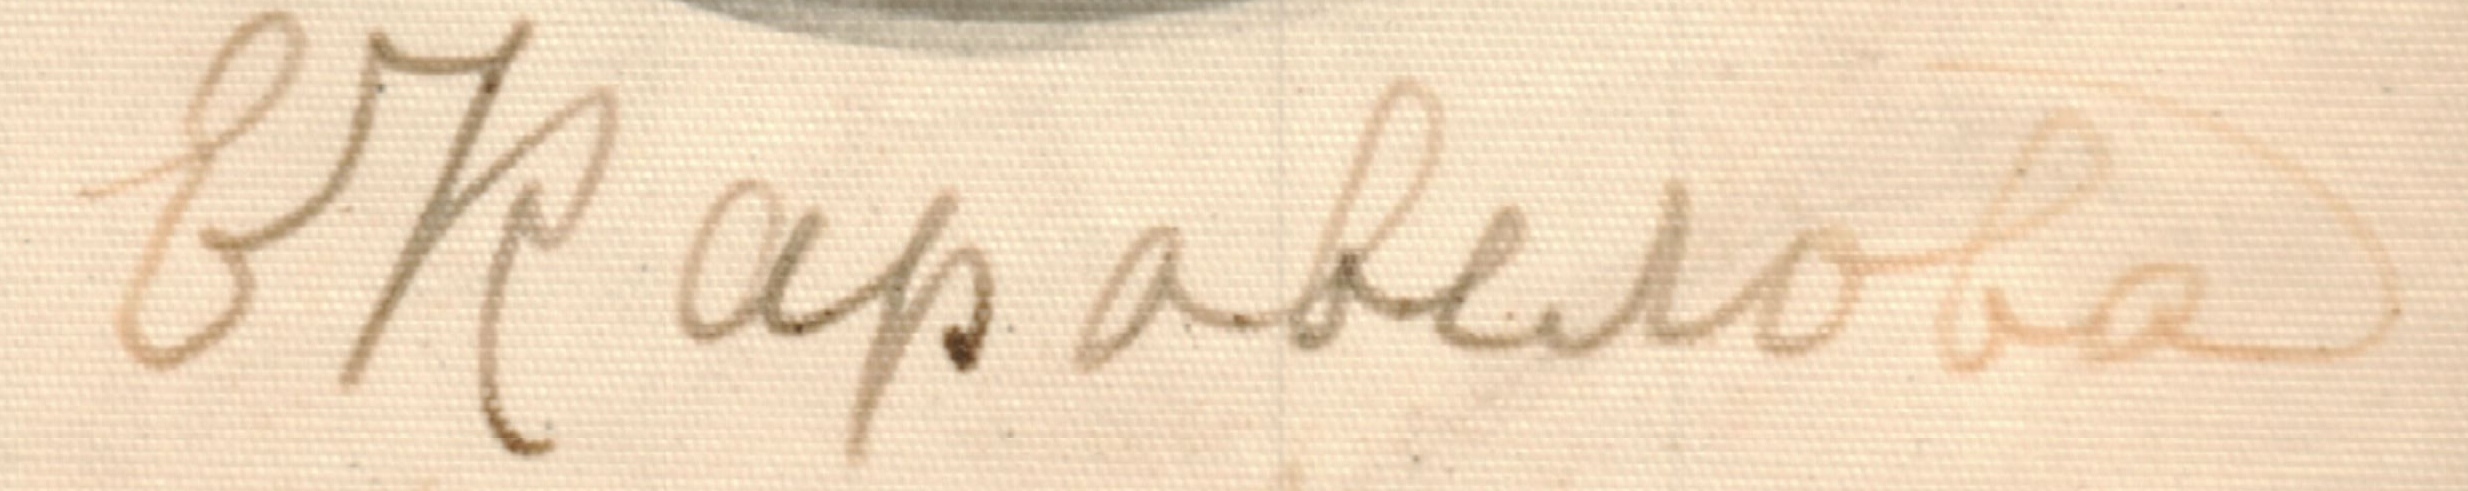
Signature of: ekaterina karavelova